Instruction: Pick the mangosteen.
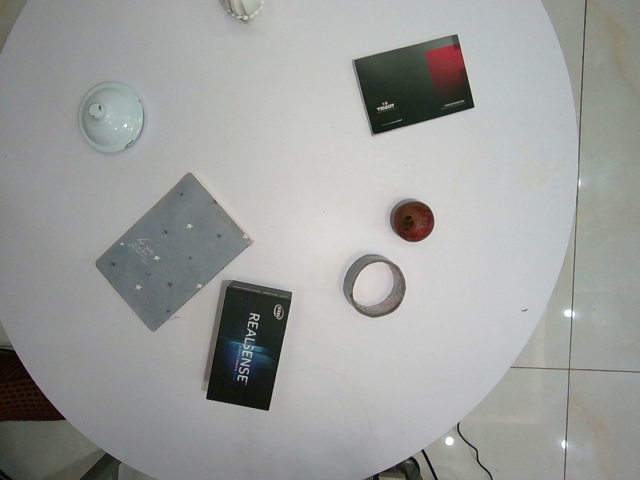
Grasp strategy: vertical